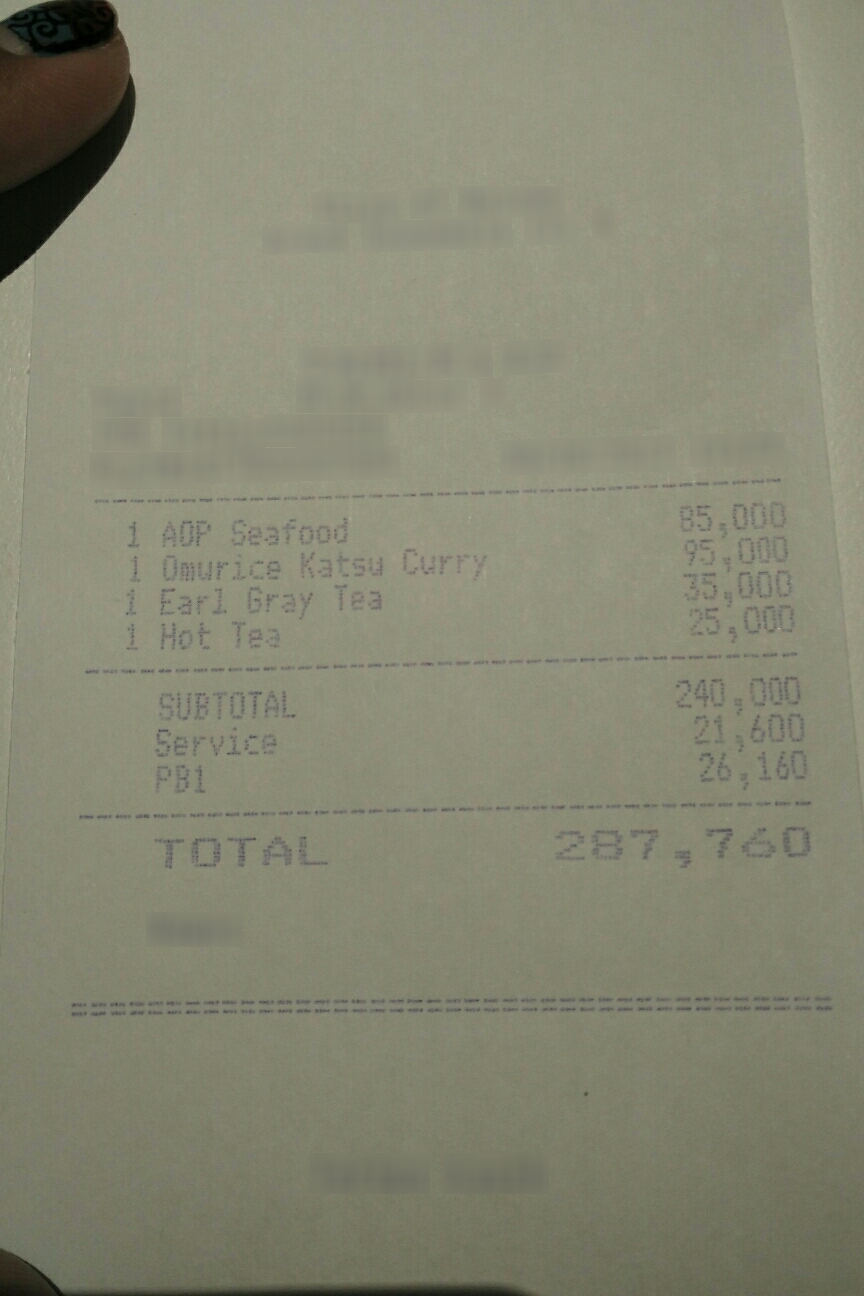
Number of items: 4
Subtotal: 240,000
Service charge: 21,600
Tax: 26,160
Total: 287,760
OCR text regions:
text: SUBTOTAL
text: 240,000
text: PB1
text: 26,160
text: Service
text: 21,600
text: 1
text: AOP
text: Seafood
text: 85,000
text: 1
text: Omurice
text: Katsu
text: Curry
text: 95,000
text: 1
text: Earl
text: Gray
text: Tea
text: 35,000
text: 1
text: Hot
text: Tea
text: 25,000
text: TOTAL
text: 287,760